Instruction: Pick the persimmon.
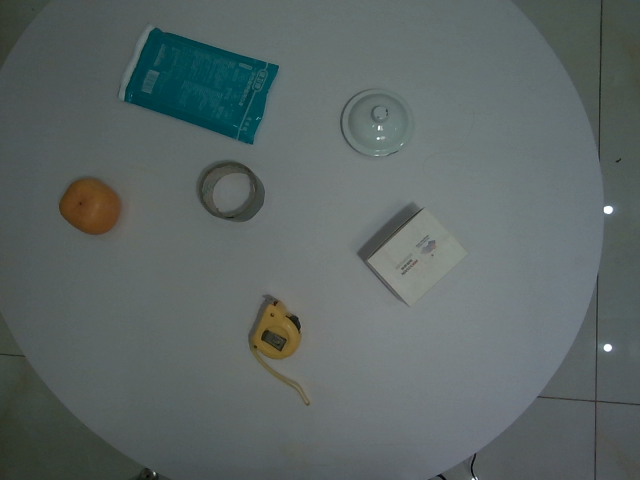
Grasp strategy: vertical